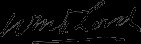
Signature of: william paine lord